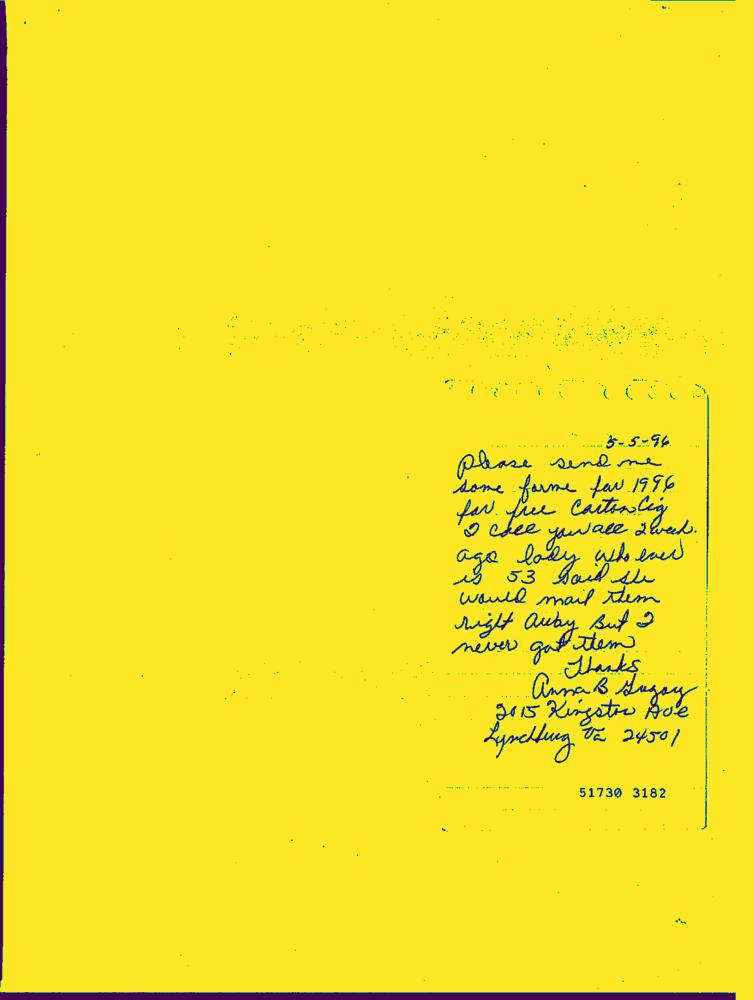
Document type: Hand-Written